Question: What is the potential diagnosis?
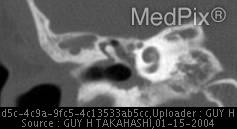
Answer: The possible diagnosis includes Otitis Media
Cholesterol Granuloma
Congenital Cholesteatoma.